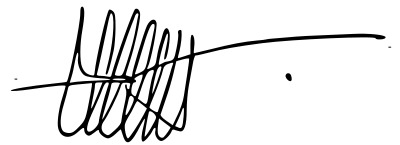
Signature of: didier lallement